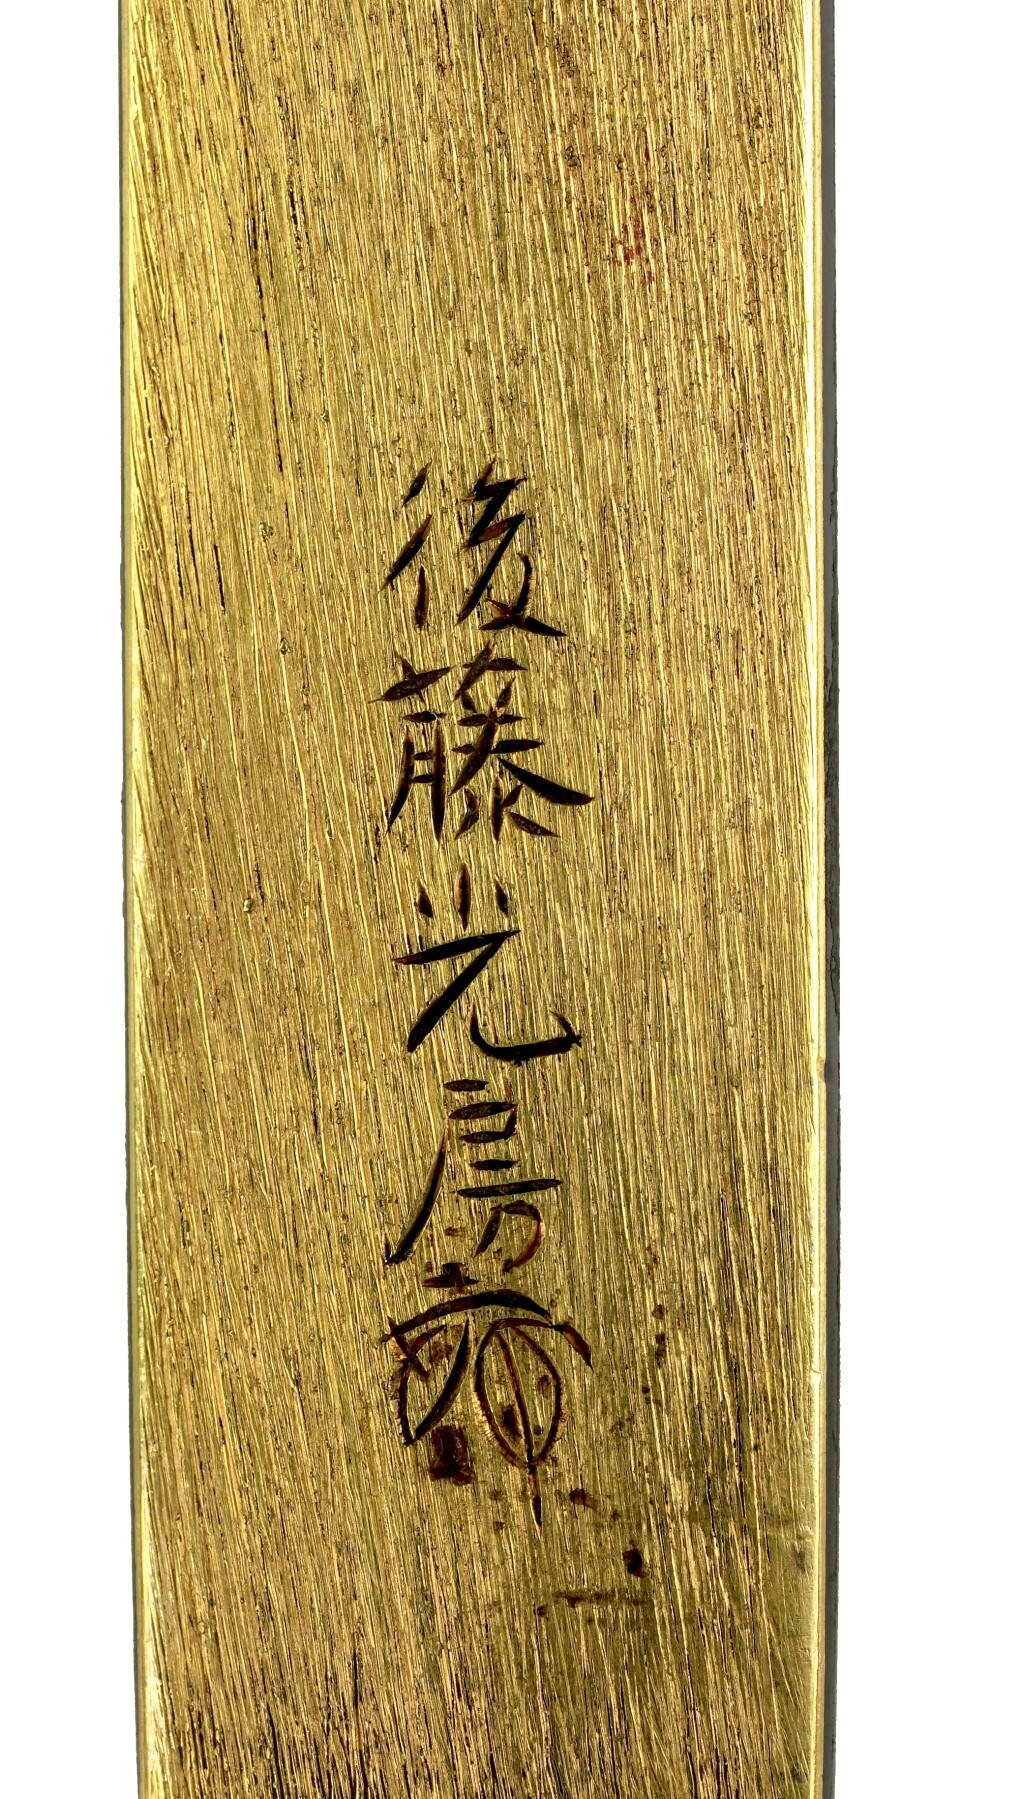
Signature of: gotō tatsujō